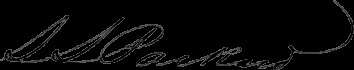
Signature of: silas sadler packard